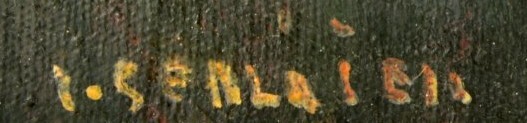
Signature of: jan sedláček